Question: Talk about the condition:
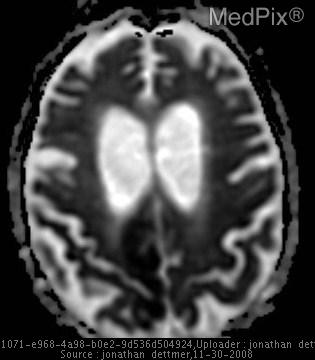
Answer: The disease is discussed as: Patients who have sustained PCA strokes present with an interesting and diverse spectrum of neurologic symptoms.  The most common long-term sequelae of PCA strokes are visual and sensory deficits.  In general, patients with PCA distribution strokes exhibit less overall chronic disability than those with anterior cerebral, middle cerebral, or basilar artery infarctions.

Ischemic strokes occur when blood cannot flow to cerebral structures.  Neuron metabolism tolerates a brief period of interrupted oxygen and glucose delivery.  Cell death is imminent after approximately 6 minutes of halted blood circulation.  Large cortical neurons are especially sensitive to ischemia.  Infarcts include a central area, or umbra, of highly concentrated cell death, surrounded by a penumbra of tissue containing stunned cells that may recover, assuming circulation is reestablished or produced through nearby collaterals.

The right and left PCA vessels are formed from bifurcation of the basilar artery near the junction of the pons and midbrain over the ventral aspect of the brainstem and each PCA is divided into four segments (P1-P4)
P1: extends from origin of the PCA to the posterior communicating artery (PCOM)
P2: includes from junction with PCOM to its major branch, the lateral posterior choroidal artery, which supplies the posterior thalamus
P3/P4: distal segments of the PCA whose branches circulate blood to cortical regions, most importantly the undersurface of the temporal lobe, the posterior 1/3 of the interhemispheric surface, occipital pole, visual cortex, and splenium of the corpus callosum.

Anatomic localization of the point of vascular occlusion in the PCA infarcts may be simplified into (1) DEEP or PROXIMAL PCA strokes, causing ischemia in the thalamus and/or midbrain (regions supplied by P1 and P2), as well as in the cortex (regions supplied by P3 and P4); and (2) SUPERFICIAL or DISTAL PCA strokes, involving only cortical structures (P3,P4 branch areas)

Patients with PCA infarcts present with symtptoms such as:
- acute vision loss
- confusion
- new onset posterior cranium headache
- paresthesias
- limb weakness
- dizziness
- nausea
- memory loss
- language dysfunction

The most common examination finding is a homonymous visual field cut, usually a complete hemianopia, caused by a lesion in the contralateral occipital lobe.

Deep or proximal PCA infarcts involve portions of the thalamus and midbrain.  Thalamic lesions result in contralateral face and limb sensory loss.  The midbrain cerebral peduncle carries corticospinal tract fibers that decussate caudally in the brainstem.  A peduncle lesion is associated with contralateral motor weakness.  Large or bilateral PCA infarcts that involve thalamus, temporal, and/or parietal-occipital lobes often result in a spectrum of possible findings (neuropsychologic deterioration and memory, language, or visual-cognitive dysfunction)

Major etiologies of PCA infarction include cardiac embolism, vertebrobasilar disease, and PCA atherothrombosis.

http://rad.usuhs.mil/medpix/medpix.html?mode=single&recnum=3748&table=card&search=vascular+map#top
http://www.ncbi.nlm.nih.gov/entrez/query.fcgi?db=PubMed&cmd=Display&dopt=pubmed_pubmed&from_uid=10773642